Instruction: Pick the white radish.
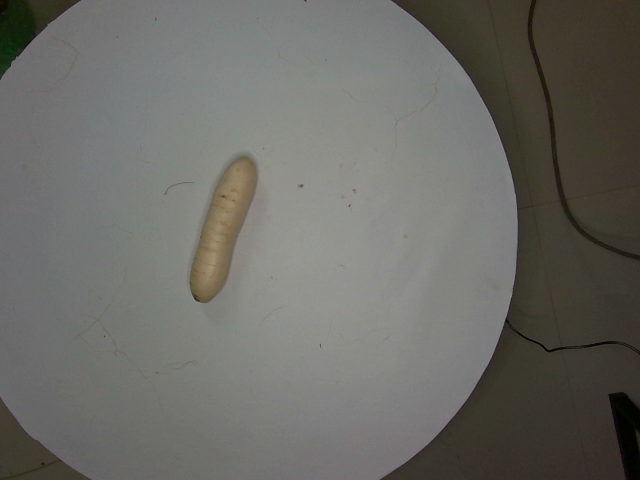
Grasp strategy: vertical